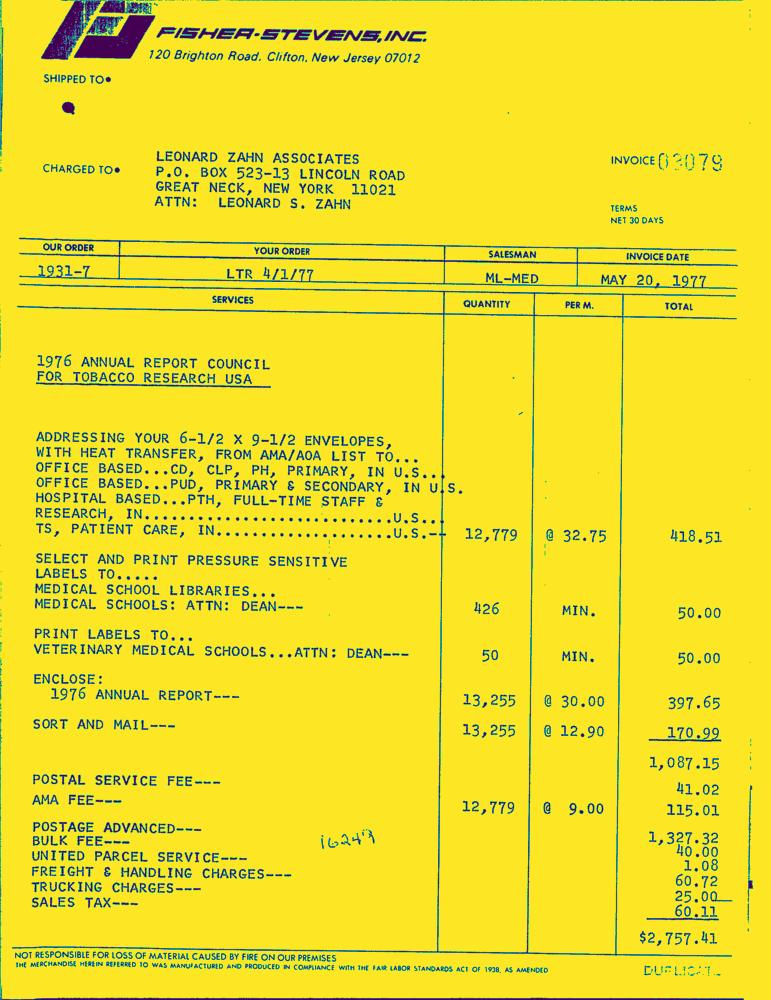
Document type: Invoice-Doc